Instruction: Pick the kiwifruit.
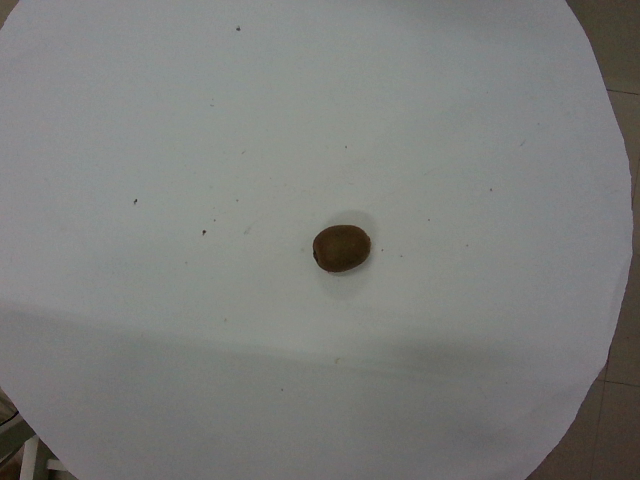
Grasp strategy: vertical